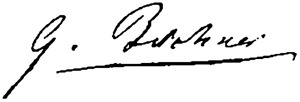
Signature of: georg büchner